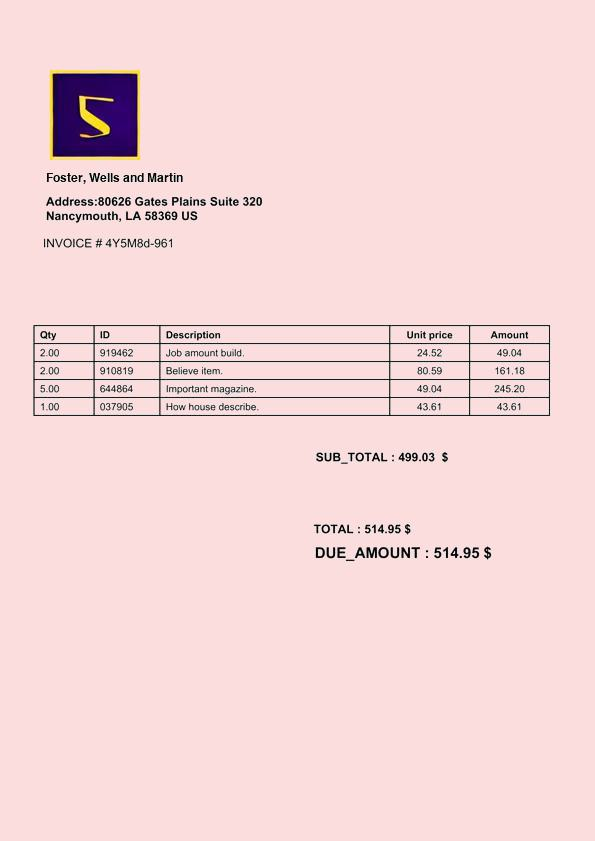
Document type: Invoice